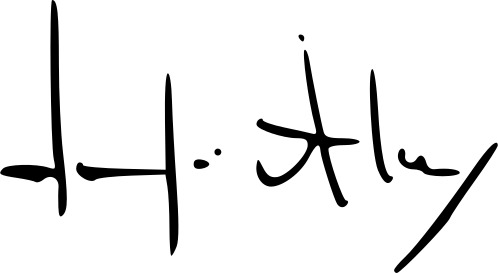
Signature of: josefina álvarez jimenez